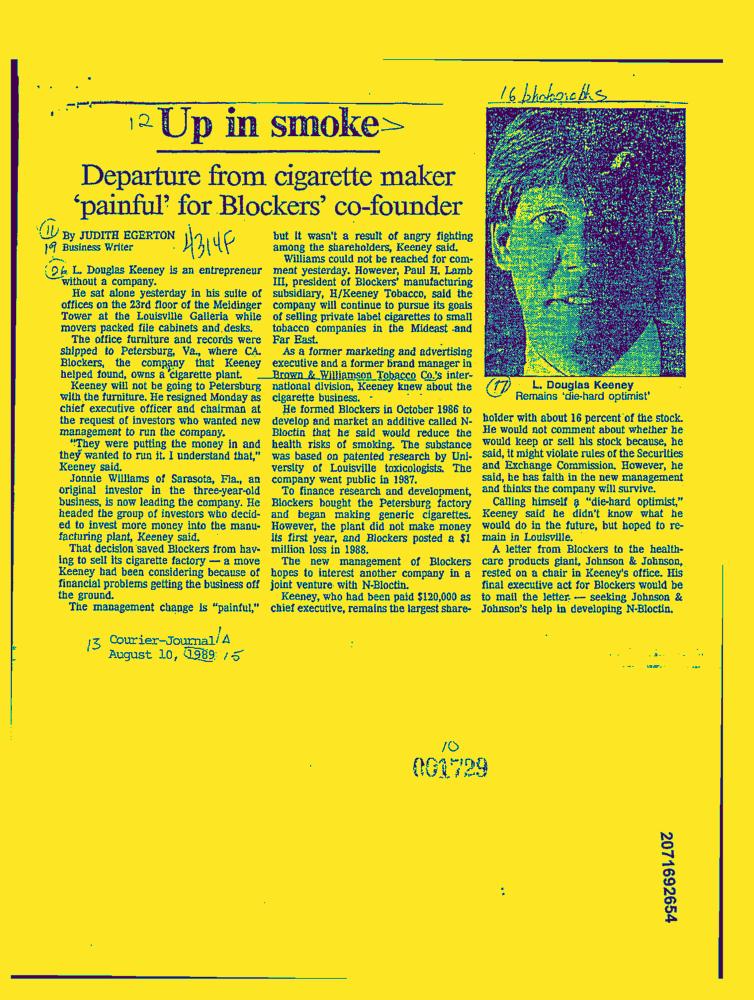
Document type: News-Article